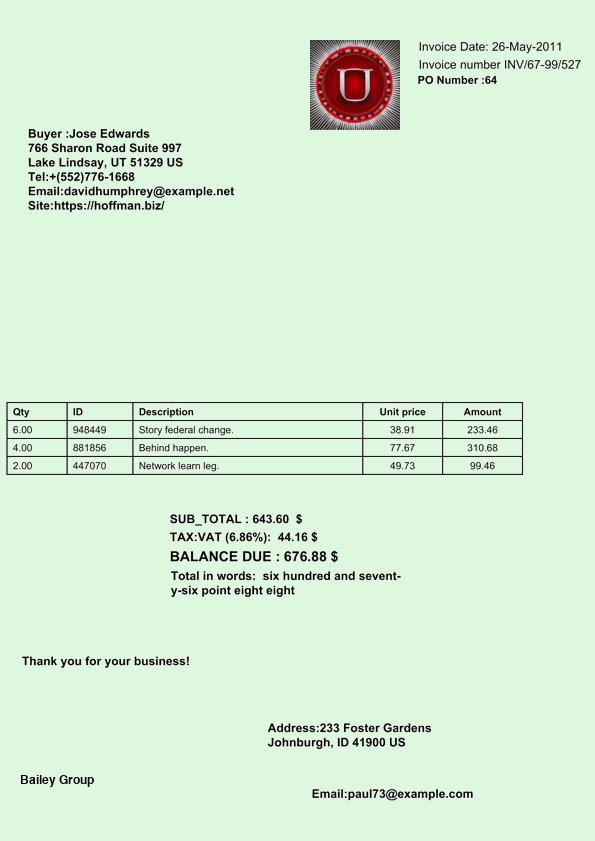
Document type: Invoice